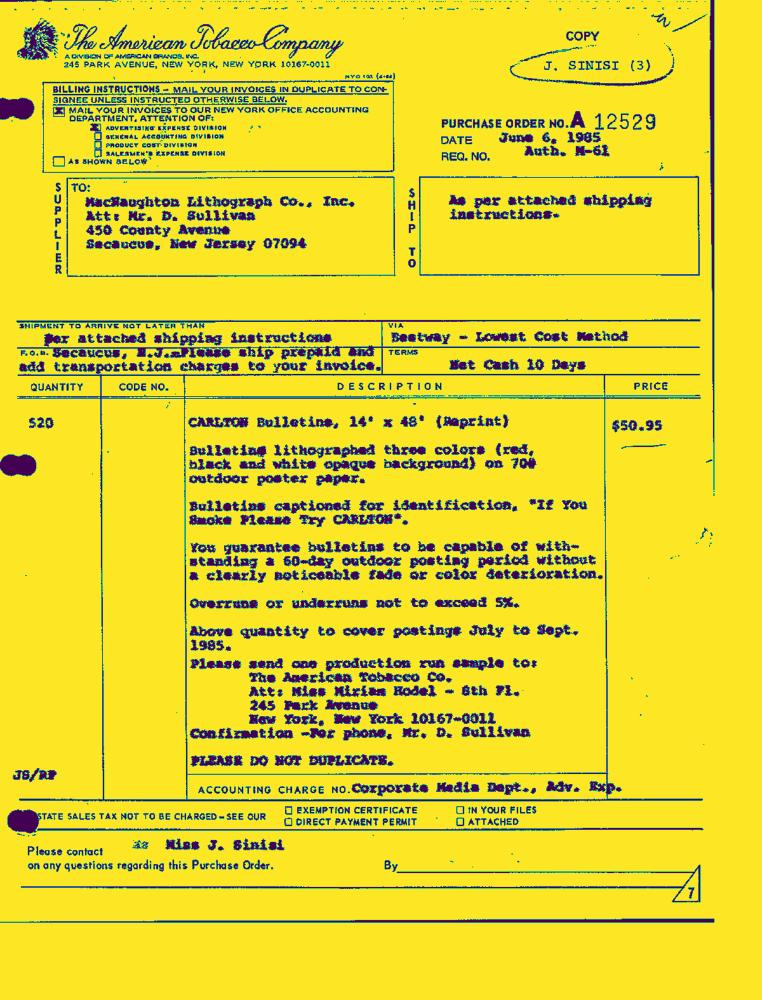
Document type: Invoice-Doc